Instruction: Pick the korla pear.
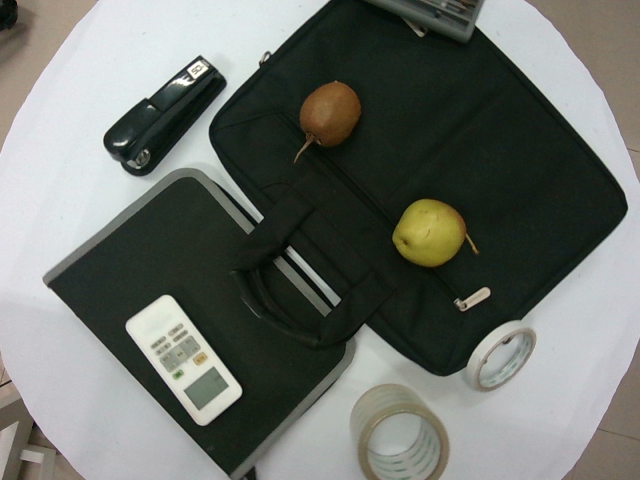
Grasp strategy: vertical